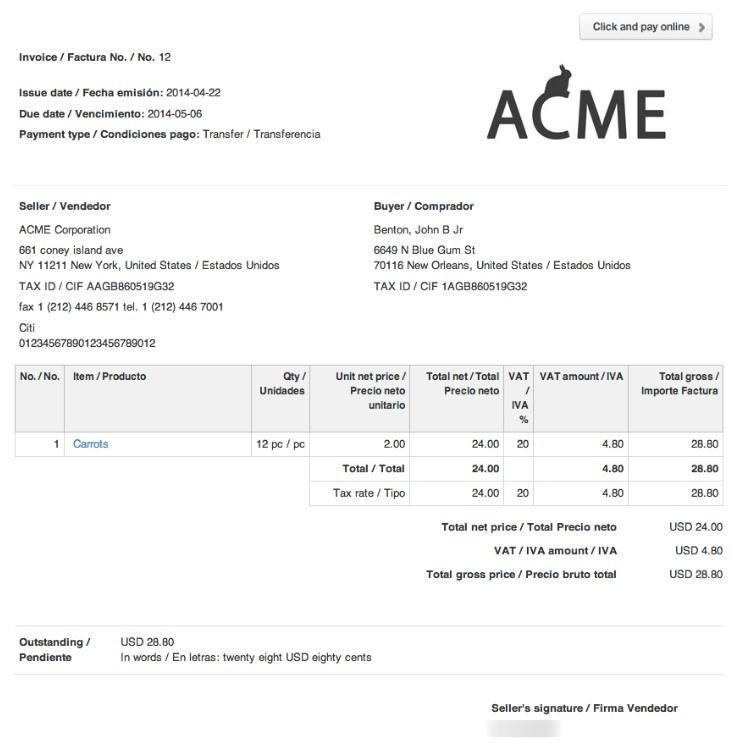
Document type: Invoice